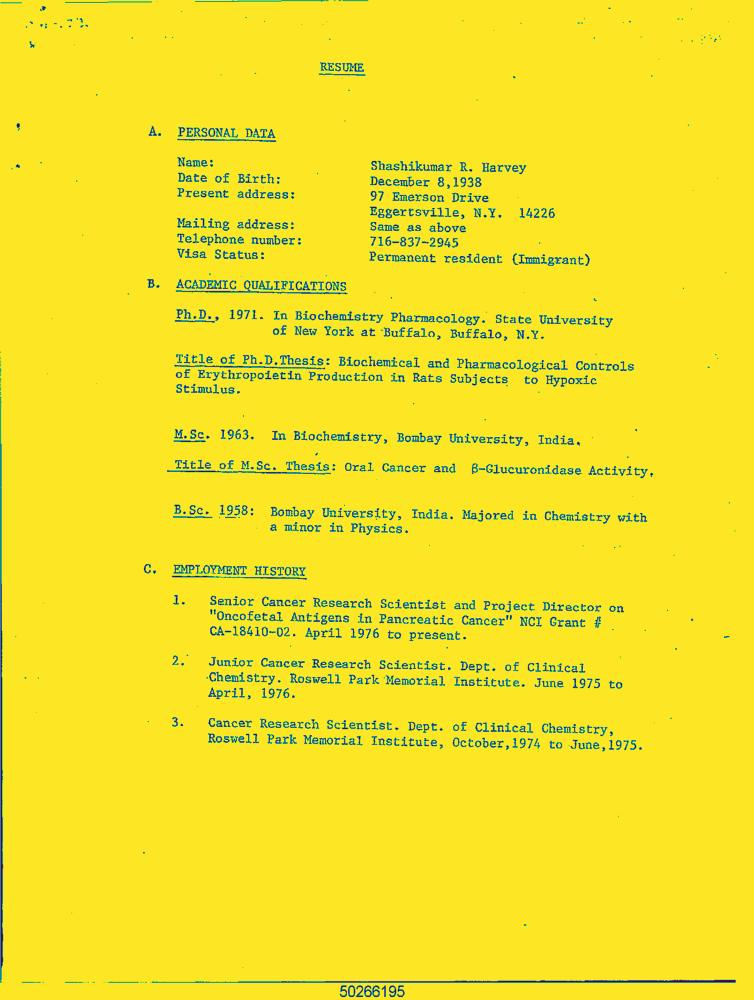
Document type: Resume-Doc